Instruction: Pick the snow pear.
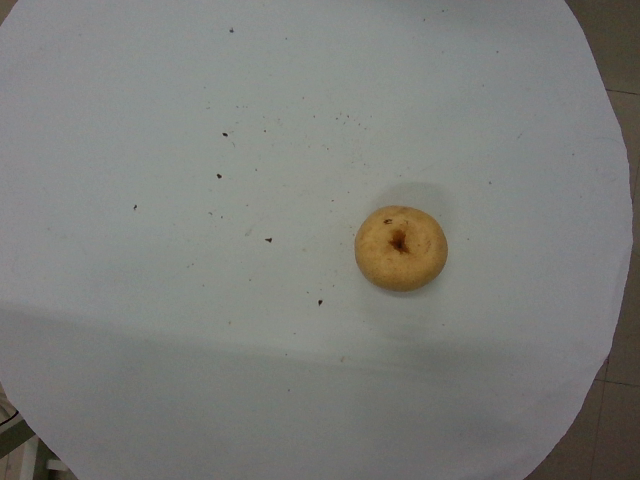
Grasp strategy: vertical